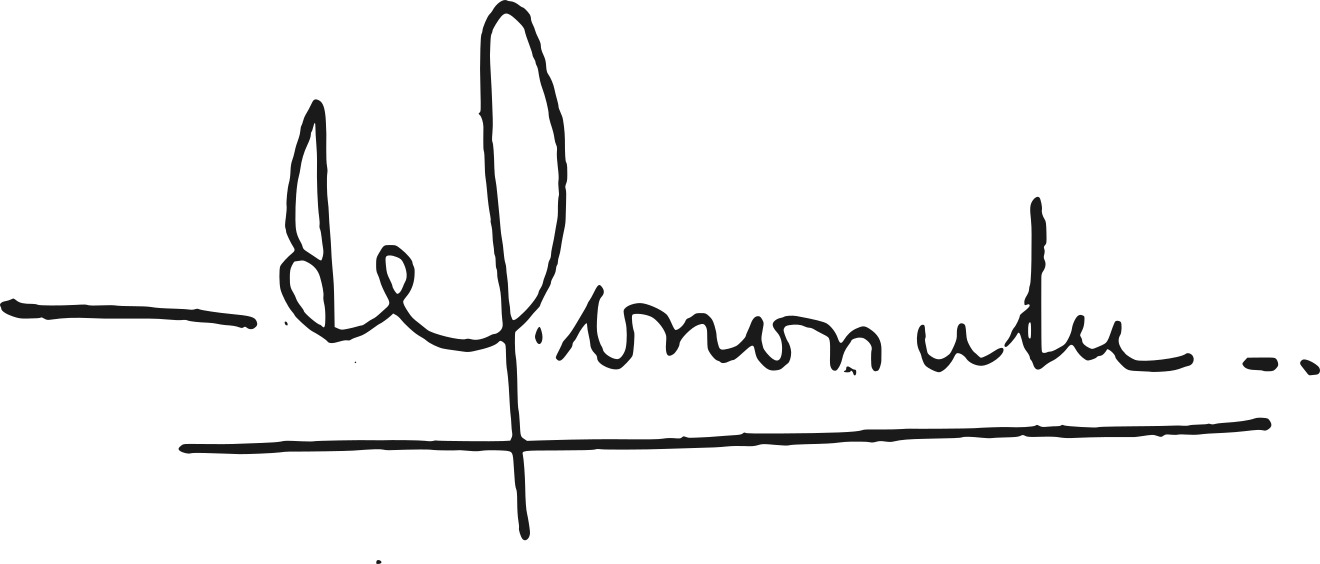
Signature of: arnold mononutu